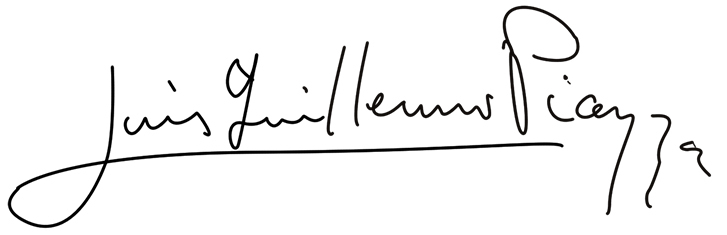
Signature of: luis guillermo piazza